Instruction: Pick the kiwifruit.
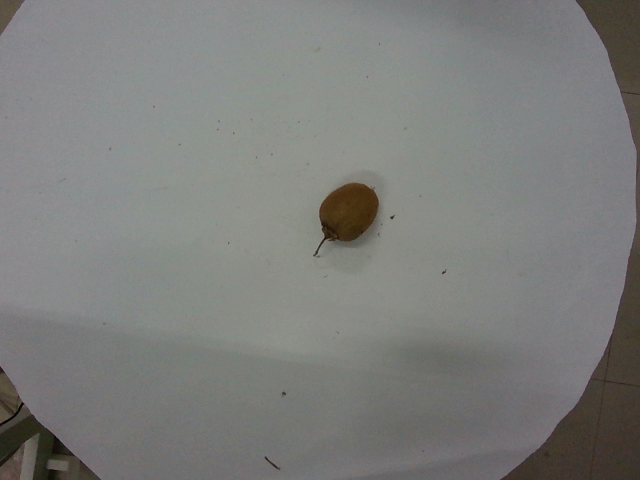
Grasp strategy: vertical